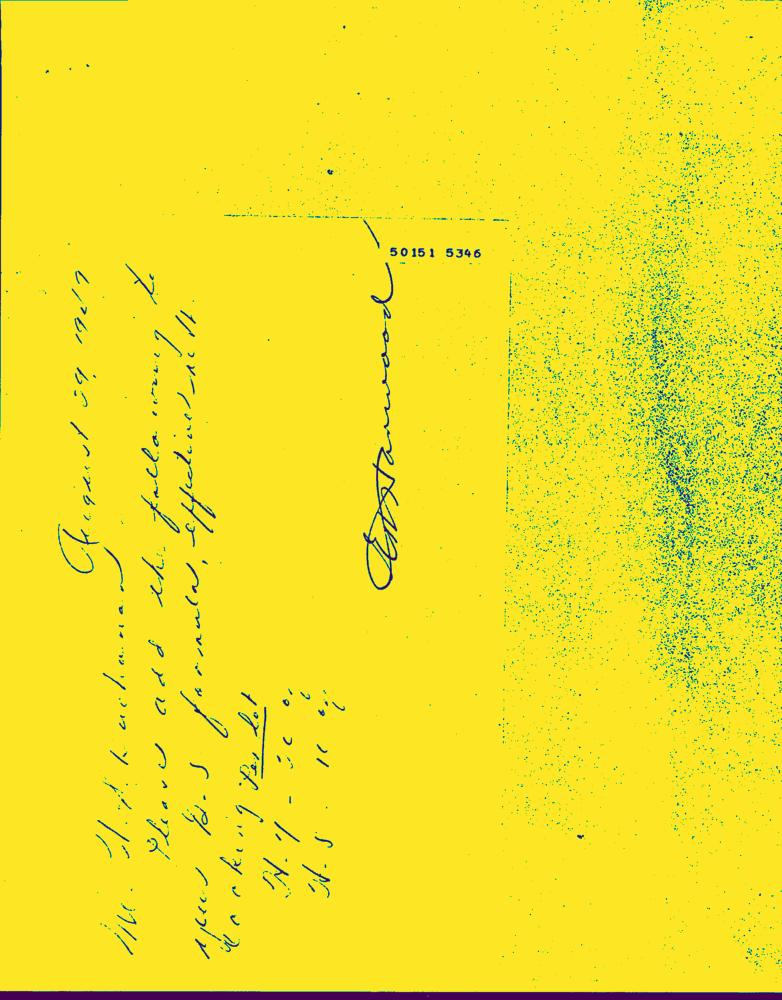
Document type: Hand-Written